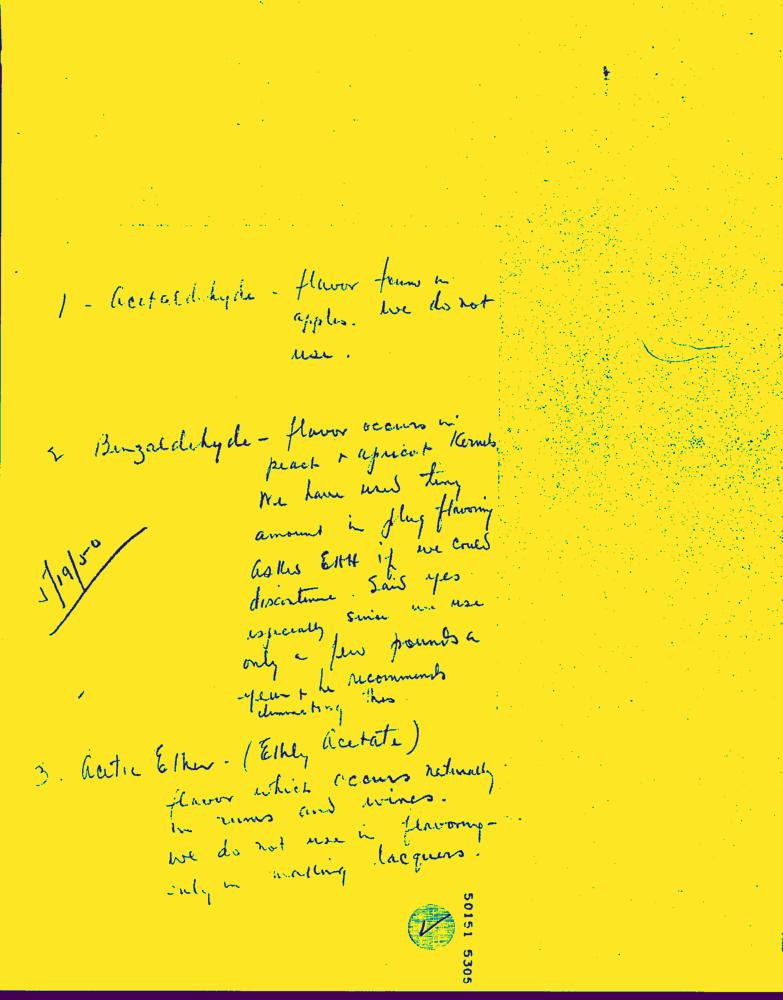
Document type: Hand-Written